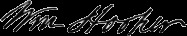
Signature of: william hooper